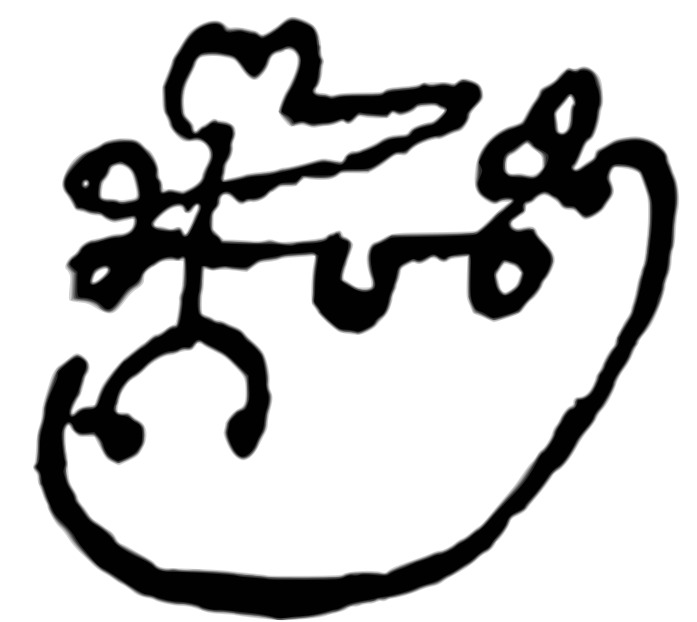
Signature of: prince ioane of georgia